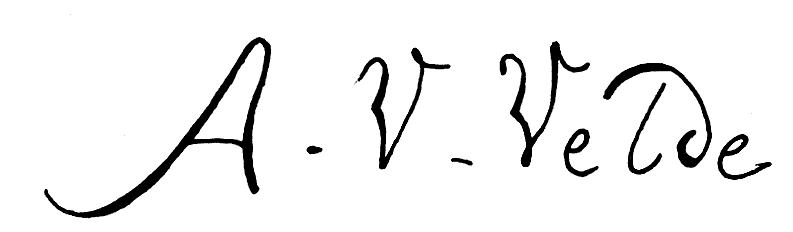
Signature of: adriaen van de velde